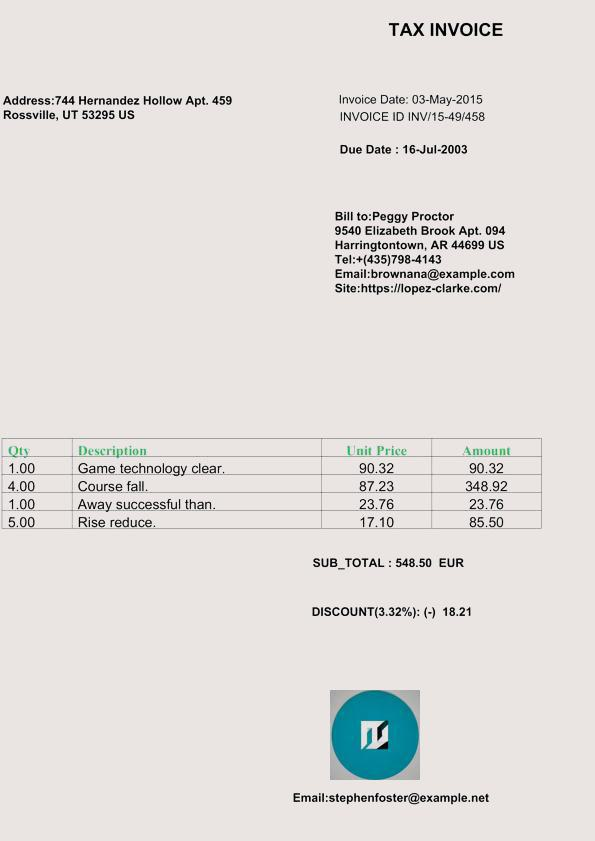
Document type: Invoice